Question: What is the total amount of taxes owed as per the document?
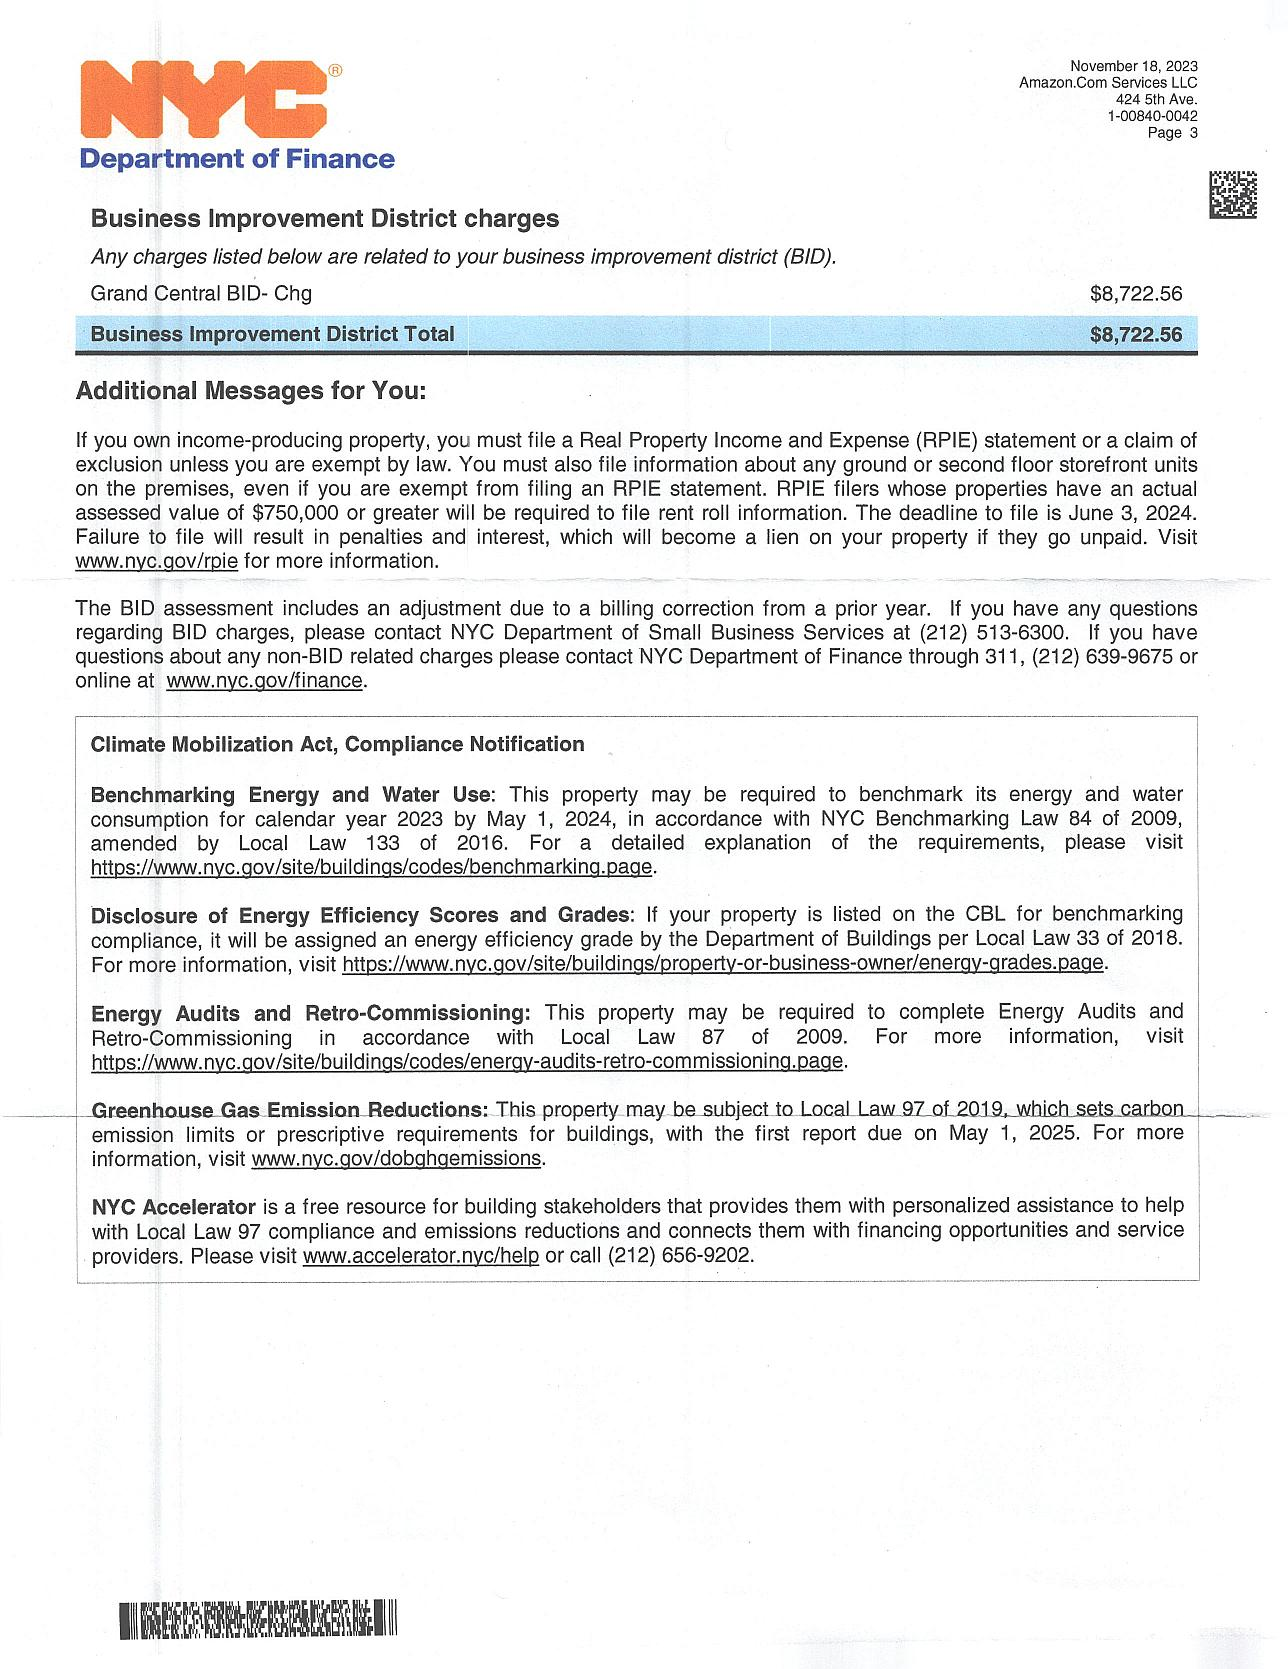
Answer: "$8,722.56 "